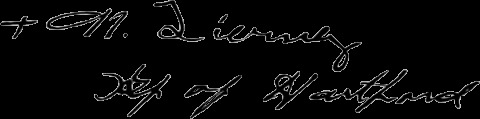
Signature of: michael tierney